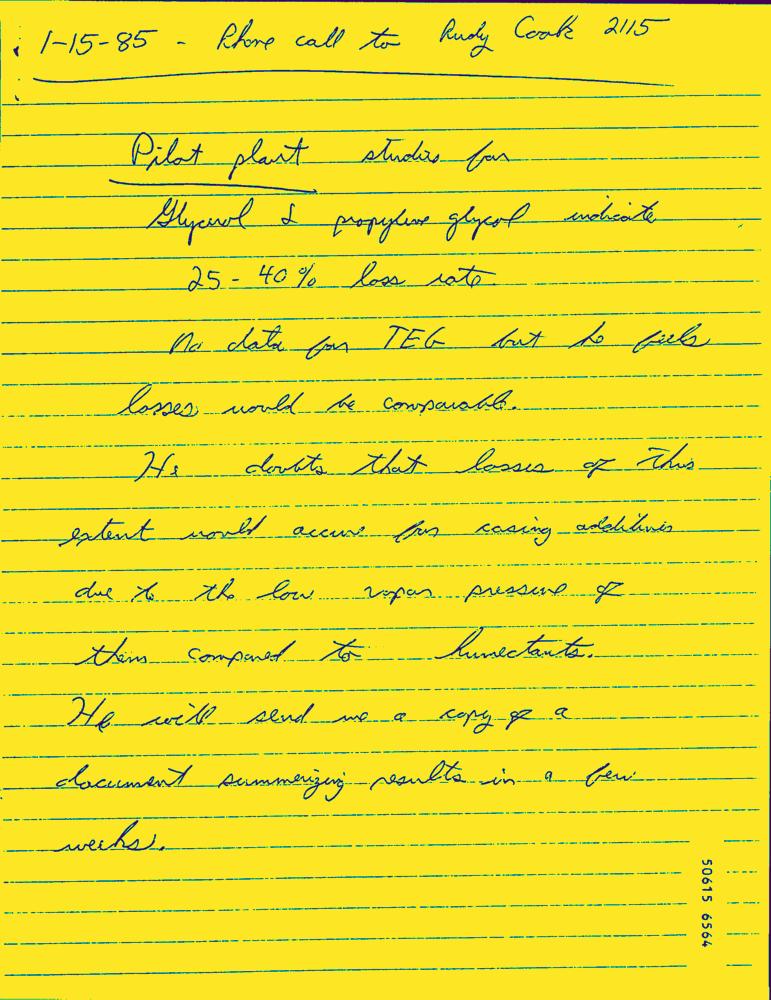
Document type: Hand-Written